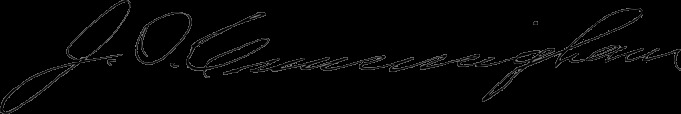
Signature of: joseph o cunningham